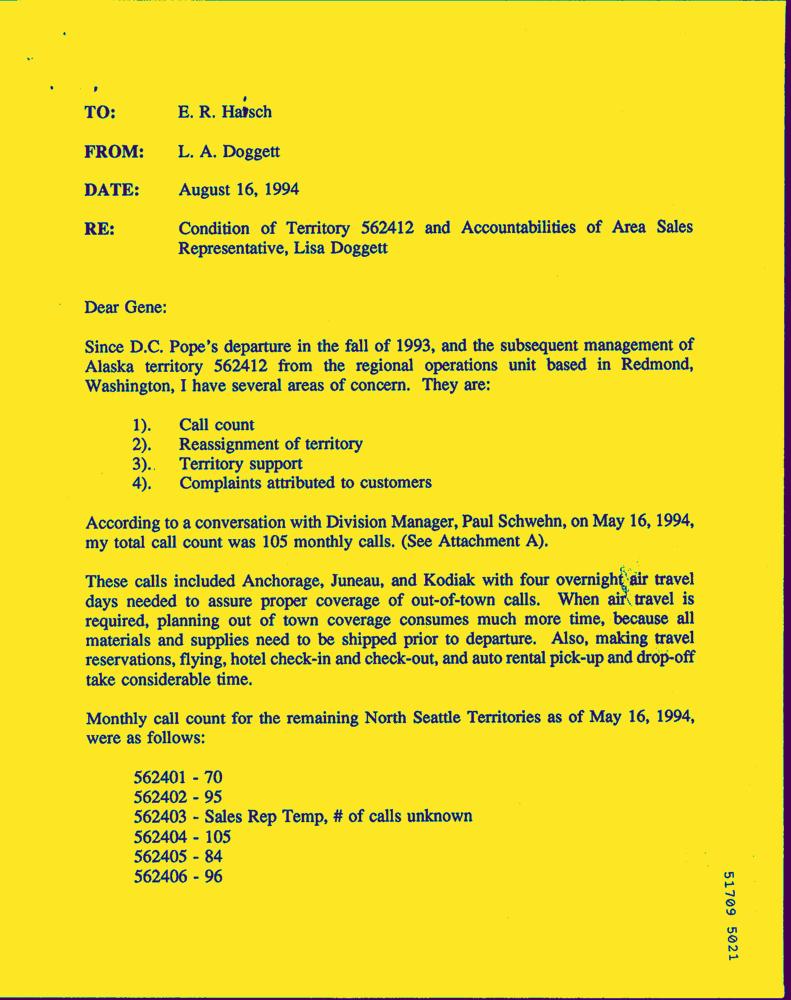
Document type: Letter-Doc